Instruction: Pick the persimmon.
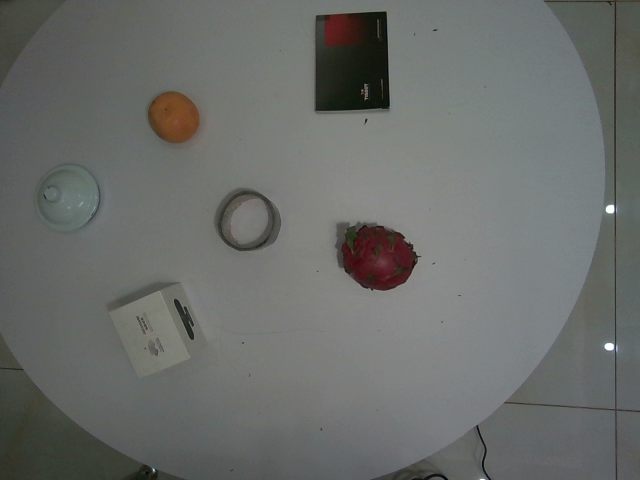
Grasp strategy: vertical